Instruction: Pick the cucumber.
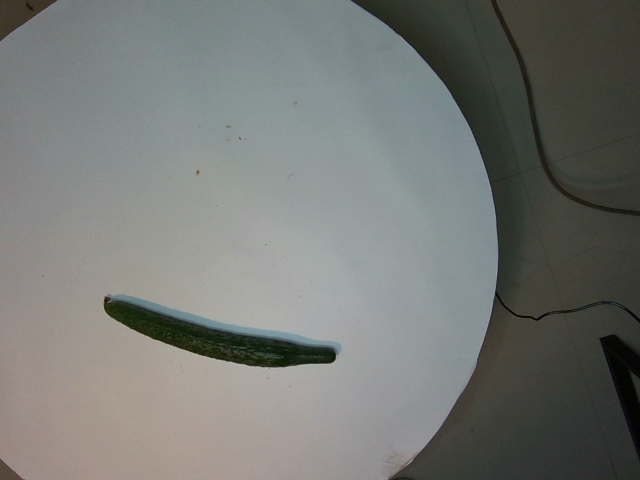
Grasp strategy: vertical